Question: What do the imaging results show?
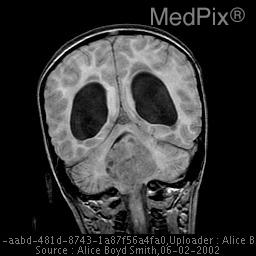
Answer: The imaging shows Sagittal and coronal T1, axial T2, and axial T1 post gadolinium images demonstrate a large enhancing mass in the posterior fossa with aossociated hydrocephalus.

Sagittal T1 weighted image post gadolinium of the spine demonstrated enhancing drop metastasis along the meninges of the distal spinal cord. Sagital and coronal T1, axial T2, and axial T1 post gadolinium images demonstrate a large enhancing mass in the posterior fossa with associated hydrocephalus, consistant with medulloblastoma..